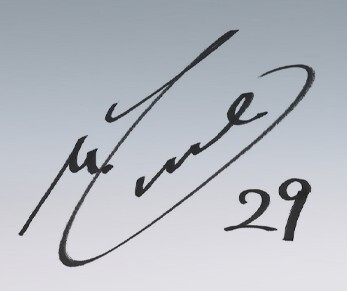
Signature of: masaya yuma